Question: What is the main concern?
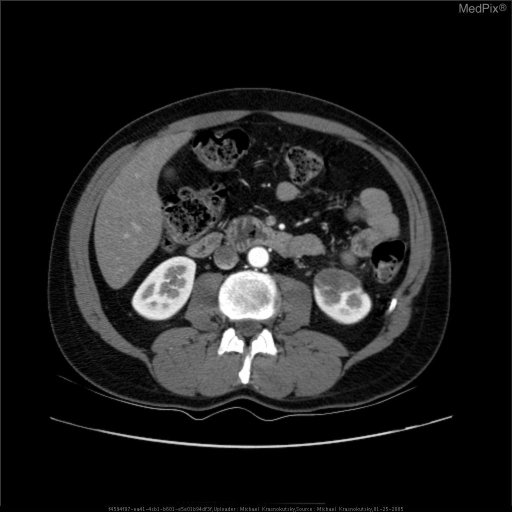
Answer: The findings suggest CT of the kidneys with IV contrast demonstrates large segmental area of non enhancement in the anterior left kidney.  There is a very thin rim of enhancement in the outer most cortex which has blood supply from the capsular vascular branches.. CT scan through the lower pole of the left kidney demonstrates a segmental area of decreased enhancement.  A very thin cortical rim enhancement is seen.. The patient might have a history of 65 year old male presented with flank pain.
He had stones several years ago that uneventfully passed..